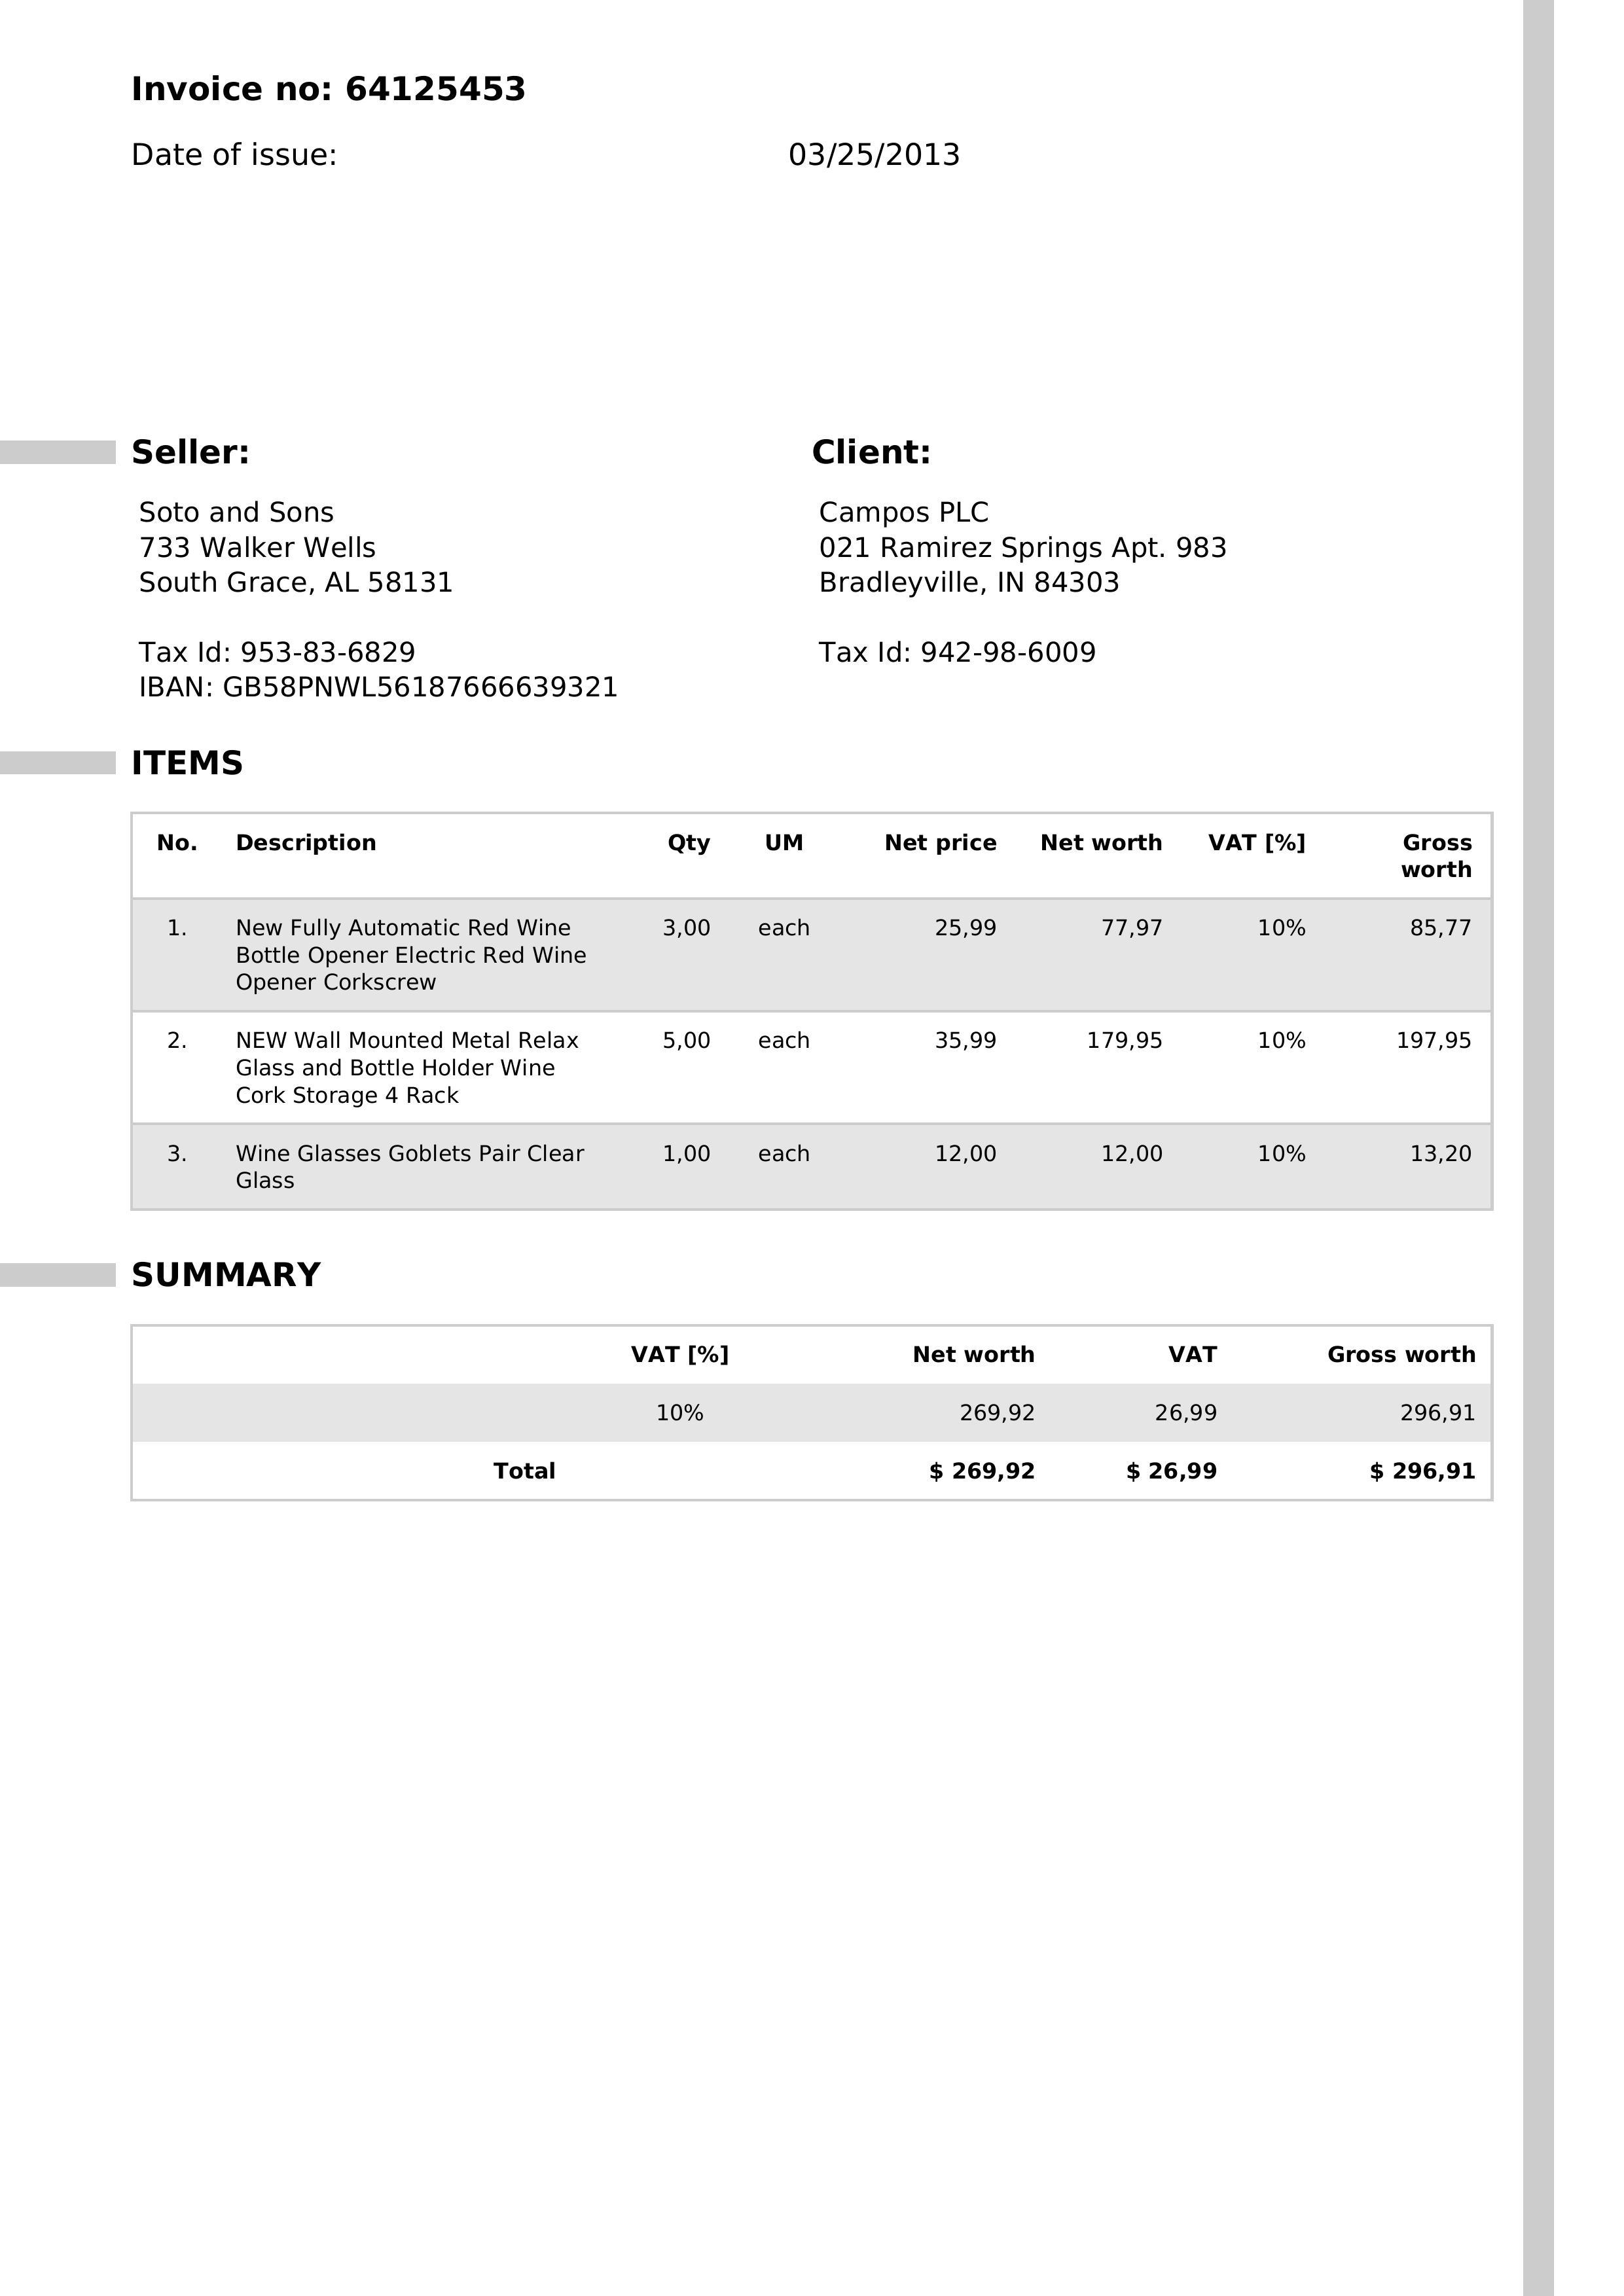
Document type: Invoice